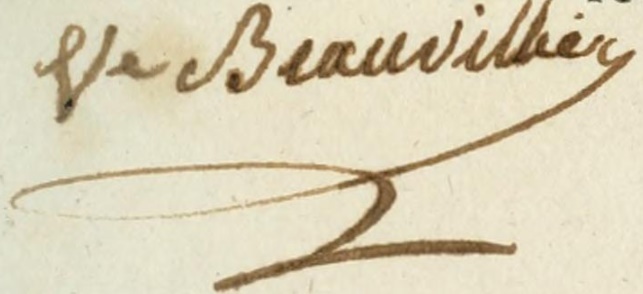
Signature of: antoine beauvilliers